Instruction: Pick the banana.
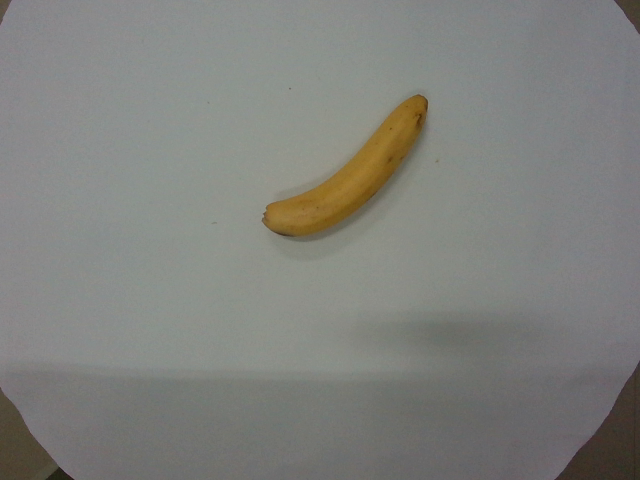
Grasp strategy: vertical